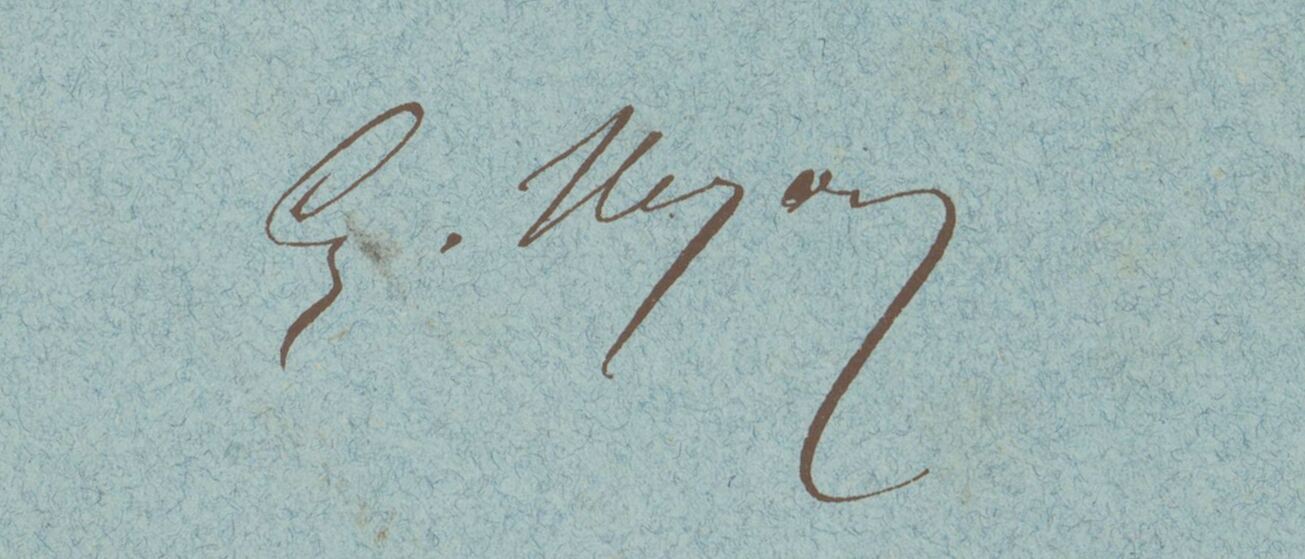
Signature of: georges louis hyon